Question: Talk about the condition:
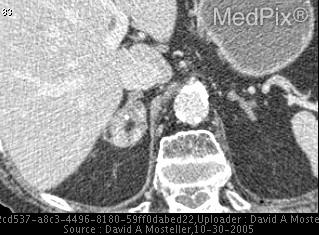
Answer: The disease is discussed as: Adrenal myelolipoma is a benign neoplasm composed of adipose tissue and hematopoietic elements that are usually small and asymptomatic. These tumors are generally discovered incidentally at autopsy or imaging studies performed for other reasons (0.08-0.2% at autopsy). Extra-adrenal sites include the pelvis, thorax and retroperitoneum. They are typically unilateral and variable in size from mm to 30cm. There is an equal incidence in males and females with slight predilection in the Caucasian population. These neoplasms typically occur in the fifth to seventh decades, and no death rate is reported in the literature due to the rarity of these tumors.

CT is the imaging modality of choice for these lesions which can be diagnosed macroscopically by focal fatty density within the mass. Occasionally, discrete calcifications can be found in small amounts along with a thin rim of residual adrenal cortex. MRI can also accurately depict both microscopic and macroscopic fat through chemical shift imaging and explicit fat saturation technique. Ultrasound is typically not used for the characterization of adrenal neoplasms, but has been known to find them incidentally.

It is believed that these tumors might represent an extramedullary site of hematopoiesis or that they arise from metaplasia of the reticuloendothelial cells of capillaries in the adrenal gland in response to stimuli (ie. necrosis, infection, stress).

These lesions are usually asymptomatic but might result in complications such as rupture (rare-only 11 reported cases as of 2003), tumor necrosis and retroperitoneal hemorrhage, and mechanical compression from tumor bulk. Myelolipomas do not undergo malignant transformation and they are rarely associated with endocrine disorders. However, Conn’s and Cushing’s syndromes as well as congenital adrenal hyperplasia have been documented in the literature (25 cases reported by one study).

Small asymptomatic tumors are generally monitored clinically while symptomatic lesions are treated by adrenalectomy. Large asymptomatic tumors are occasionally removed surgically to prevent rupture, and transcatheter embolization is used prior to surgery to stop bleeding of ruptured tumors. As most adrenal myelolipomas are small, asymptomatic, and discovered incidentally, surgery is rarely required.